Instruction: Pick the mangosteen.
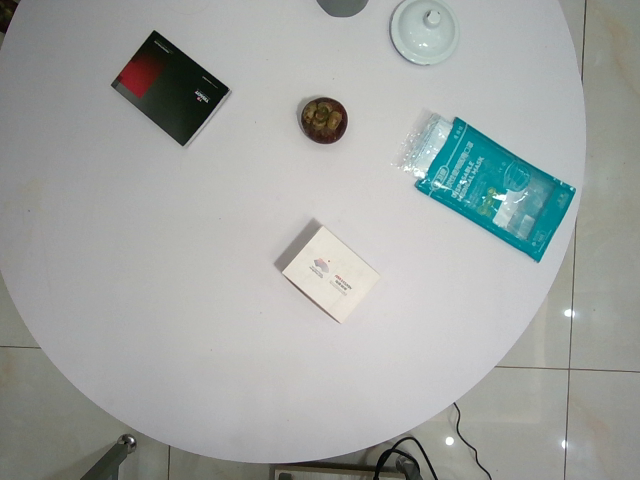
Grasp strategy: vertical